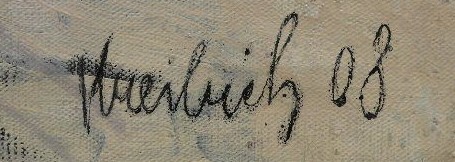
Signature of: vilém kreibich